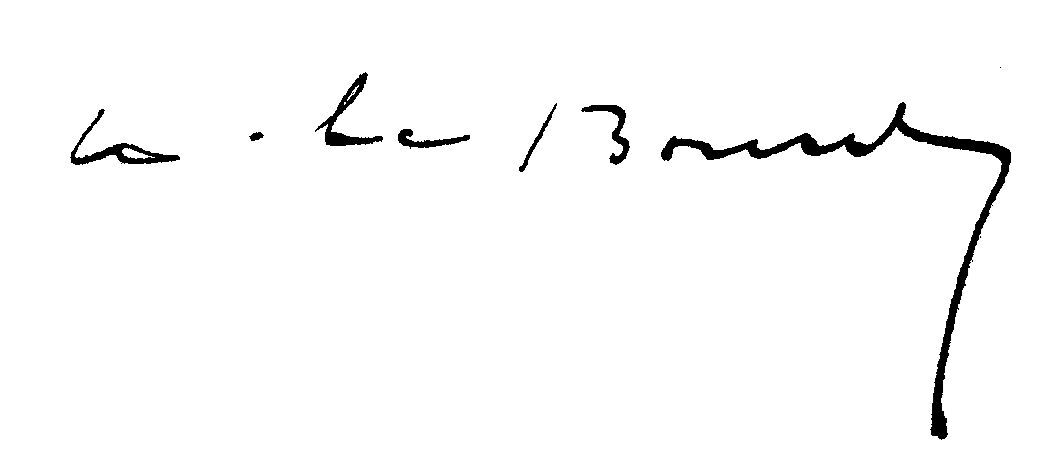
Signature of: raymond le bourdon